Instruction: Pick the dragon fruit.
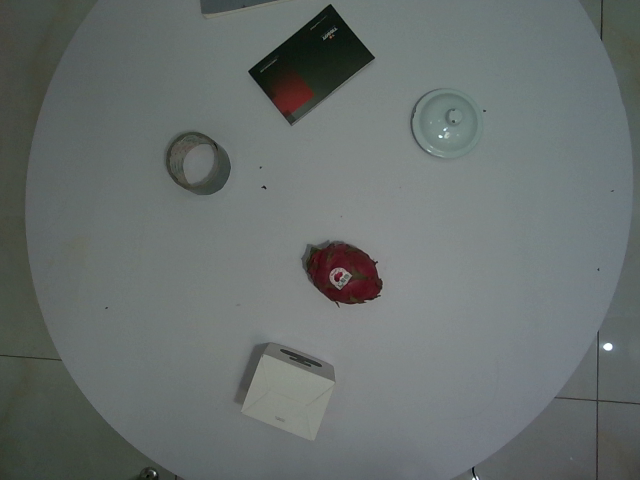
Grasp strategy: vertical